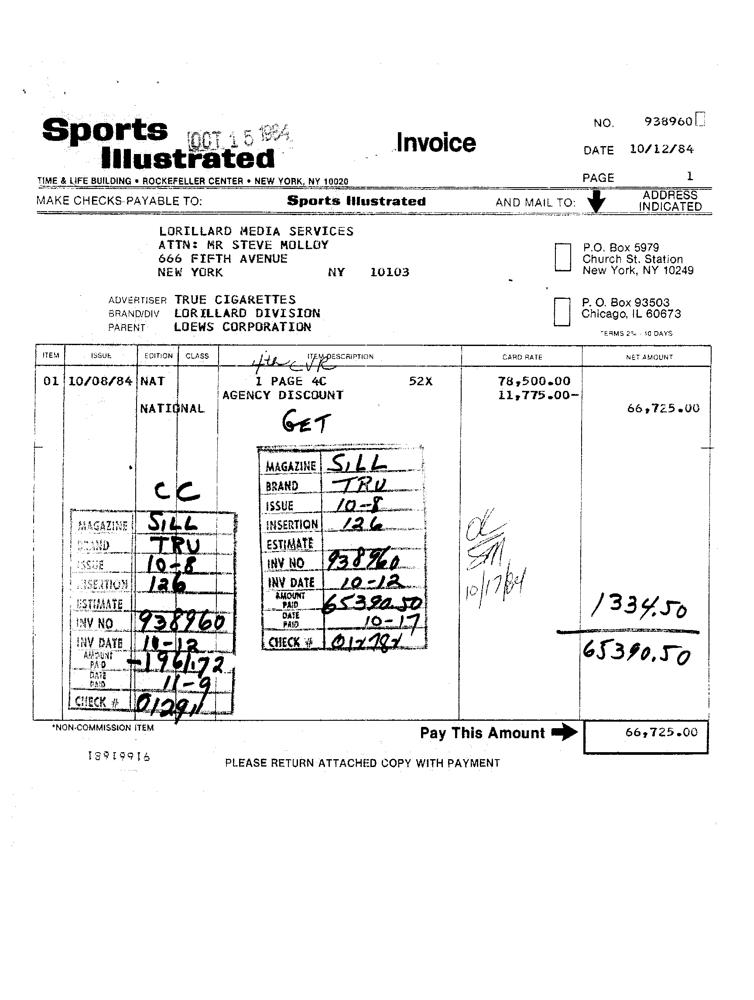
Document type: Invoice